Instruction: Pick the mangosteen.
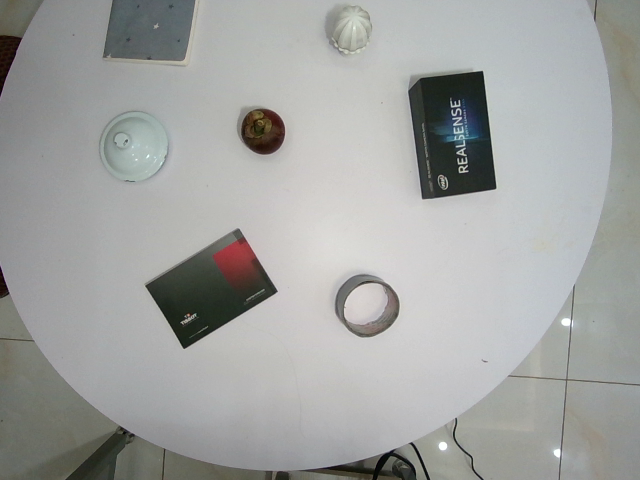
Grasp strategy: vertical